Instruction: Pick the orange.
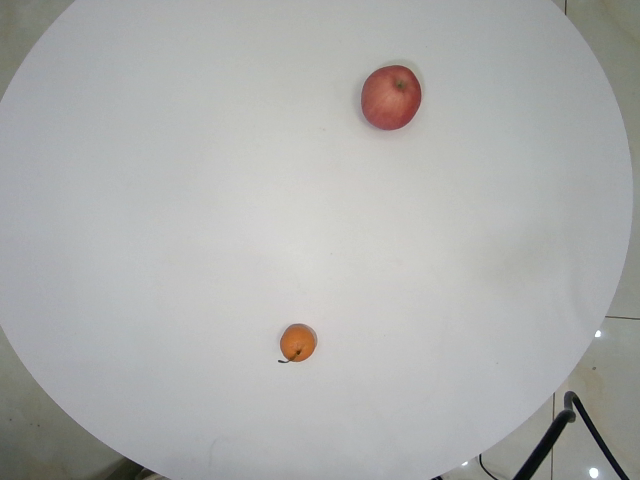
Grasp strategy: vertical